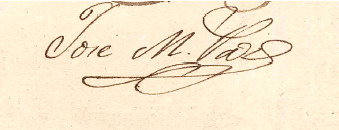
Signature of: josé maría paz